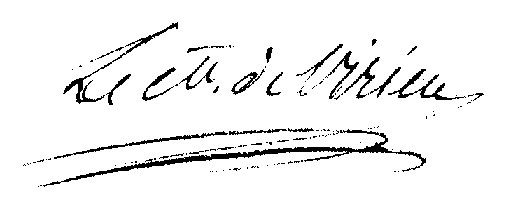
Signature of: françois henri comte de virieu